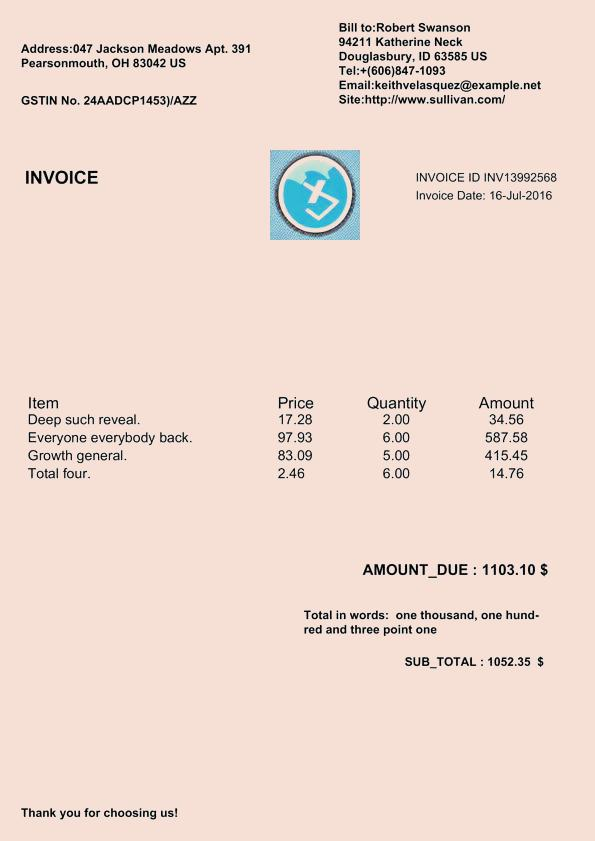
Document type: Invoice